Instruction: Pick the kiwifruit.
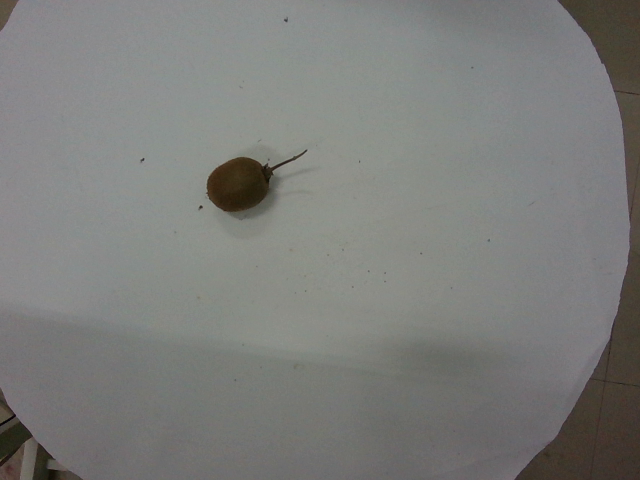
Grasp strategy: vertical